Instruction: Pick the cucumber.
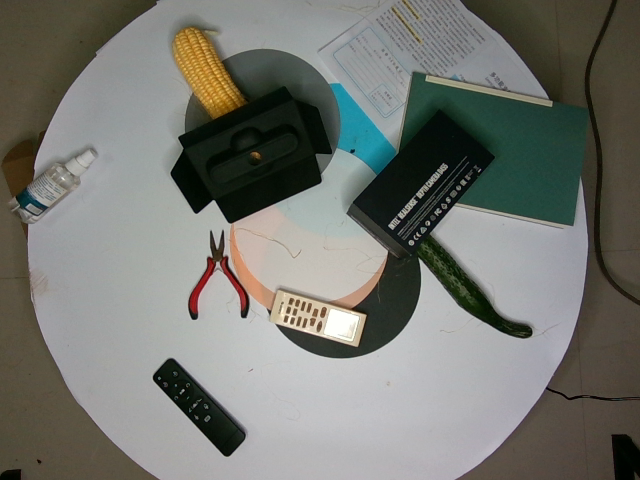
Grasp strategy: vertical